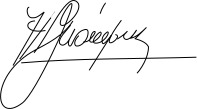
Signature of: héctor josé cámpora